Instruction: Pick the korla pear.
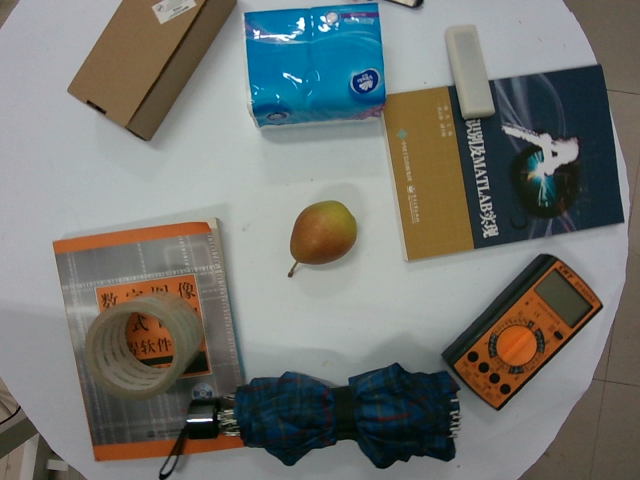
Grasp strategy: vertical